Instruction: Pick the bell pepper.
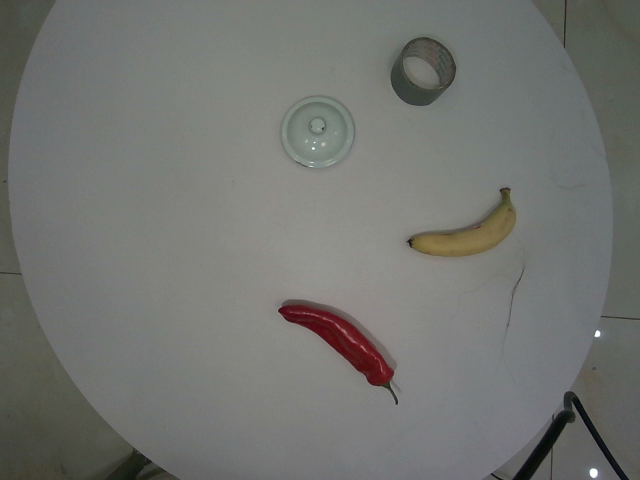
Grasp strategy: vertical